Question: What is the mailing or notice date provided in the document?
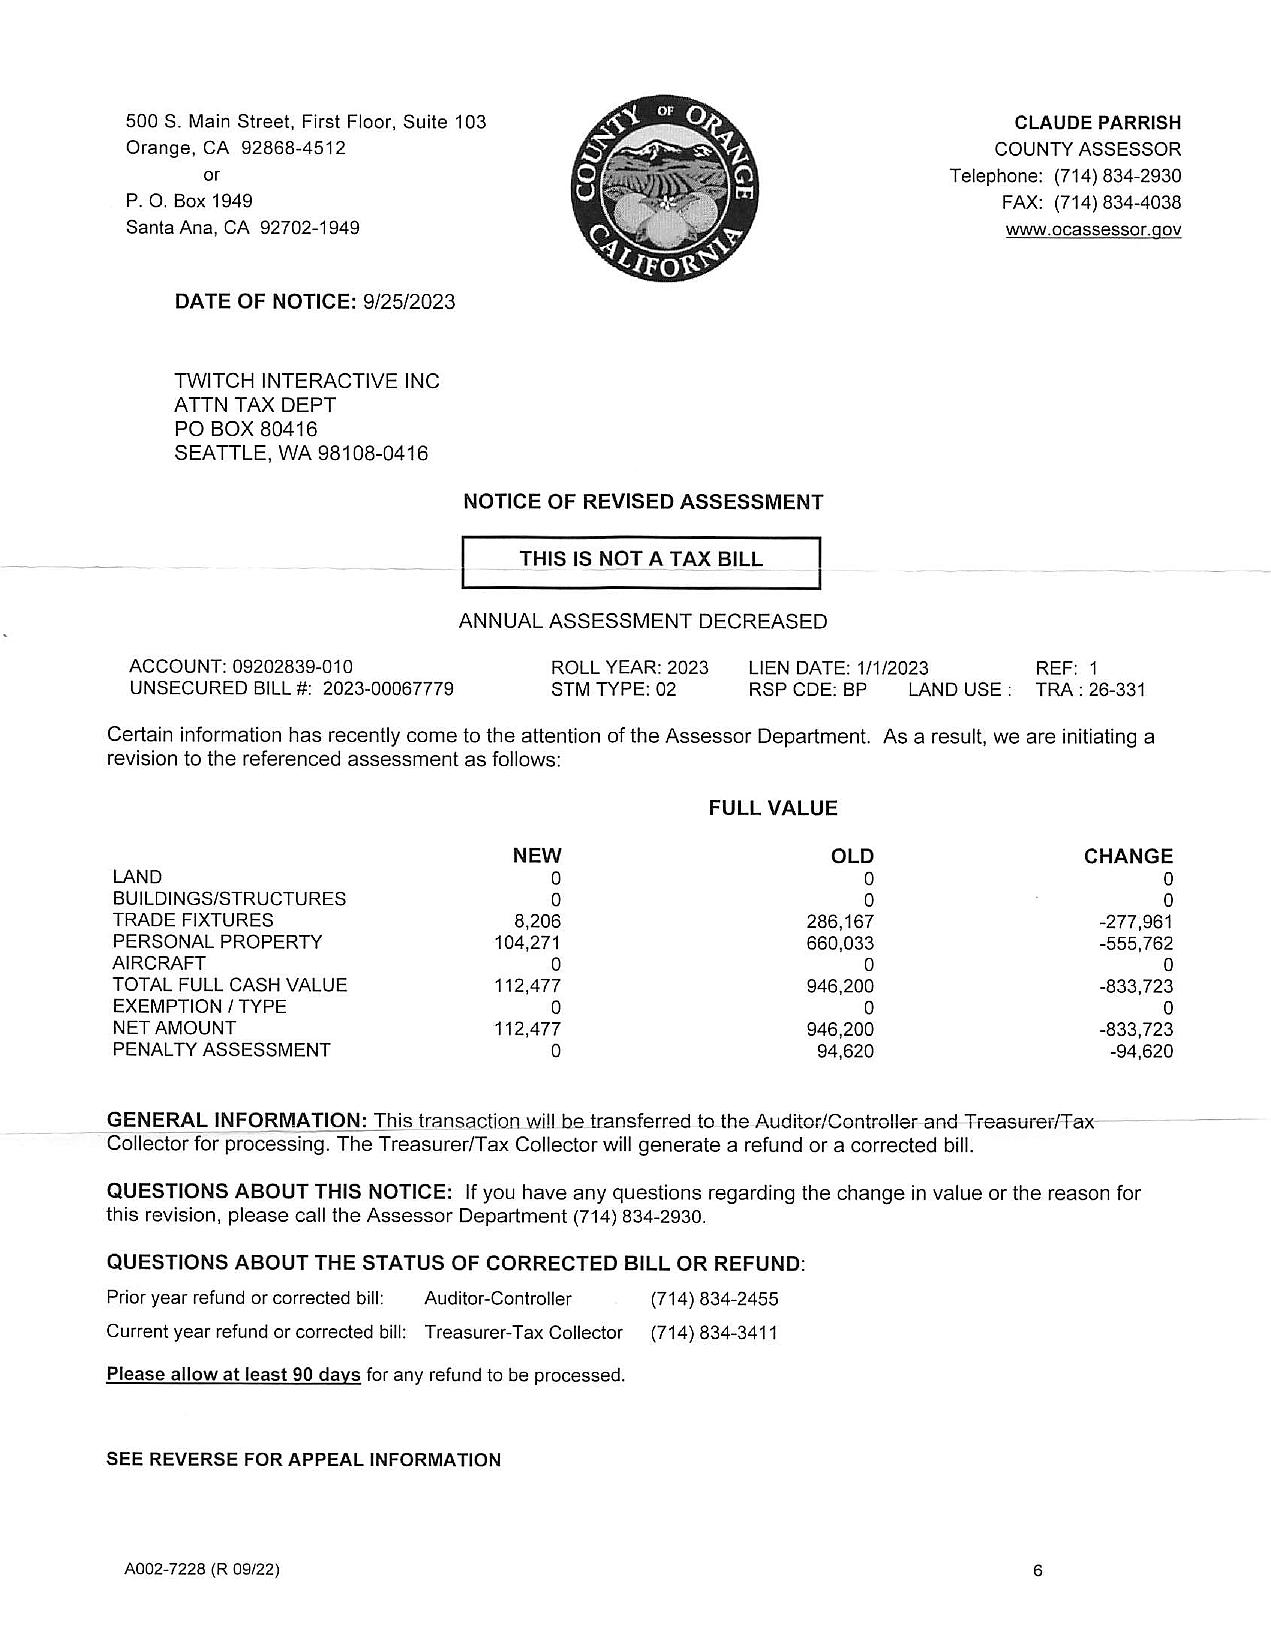
Answer: "9/25/23"